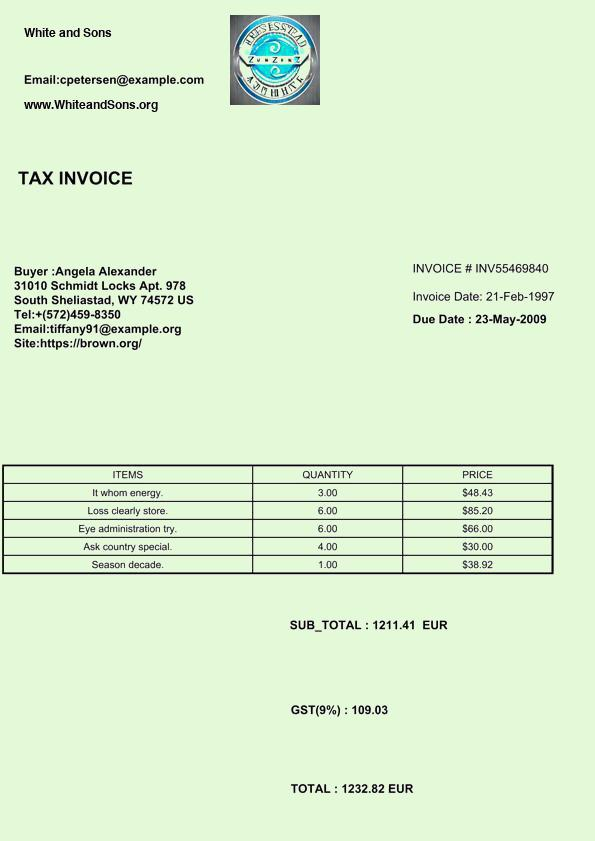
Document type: Invoice